Question: What are the imaging findings?
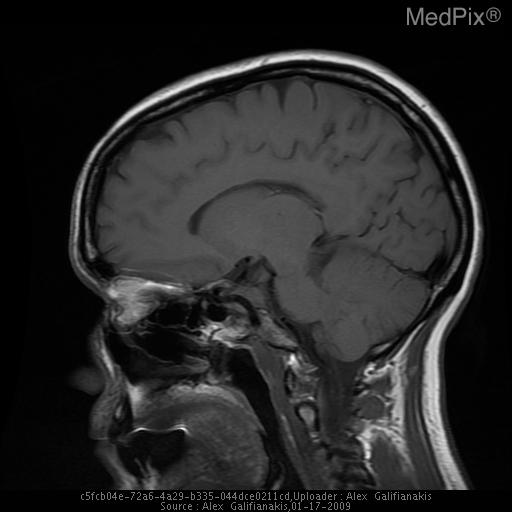
Answer: The imaging shows Avidly enhancing suprasellar mass distinct from the pituitary measuring approximately 3.3 x 2.5 x 3.5 cm. The mass surrounds the left cavernous internal carotid artery extending into the medial aspect of the right cavernous sinus.

The tumor extends anteriorly to the left orbital apex.  There is suprasellar and pontine cistern extension also coursing along the posterior margin of the majority of the clivus. There is posterior extension of the mass surrounding the left 5th cranial nerve involving Meckel's cave as well as surrounding the cisternal portion of the 5th cranial nerve. The mass extends to but not definitely within the left foramen ovale involving the left foramen rotundum as well. The mass abuts the left margin of the basilar artery and the left anterior margin of the mid brain. It extends into the posterior-superior aspect of the sphenoid sinus as well.

A fluid intensity, non-enhancing structure is seen along the posterior margin of the above described mass filling the superior pontine cistern with extension into the left suprasellar cistern measuring 2.3x1.5x1.2 cm. The mass involves the left cavernous sinus, surrounds the carotid, and extends forward to the orbital apex, and backward to the tentorium and clivus..